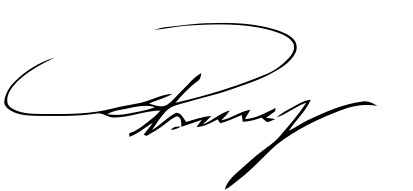
Signature of: kazimira prunskienė